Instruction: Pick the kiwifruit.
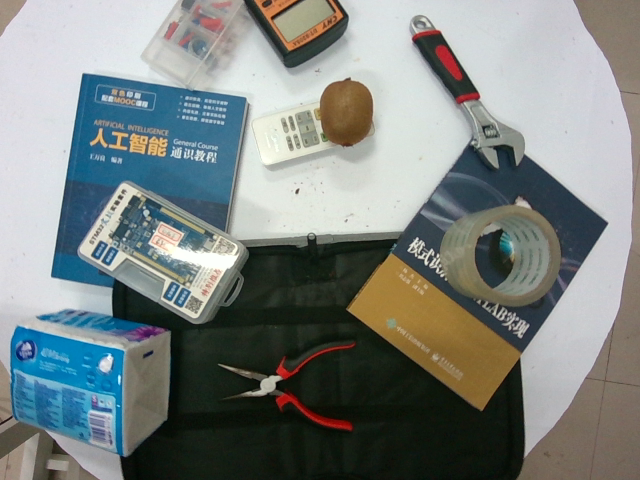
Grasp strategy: vertical